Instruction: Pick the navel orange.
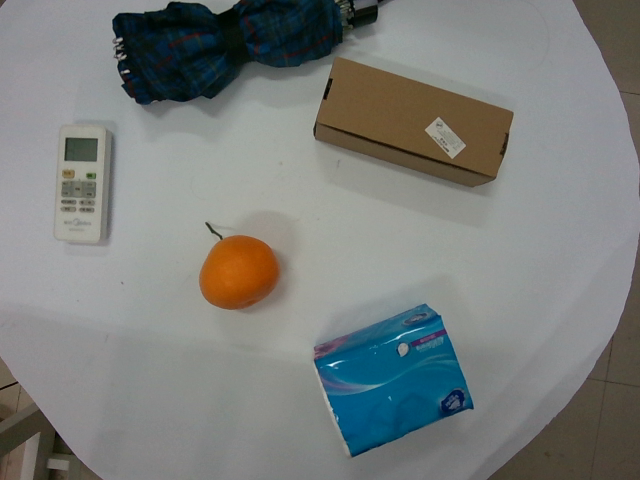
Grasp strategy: vertical